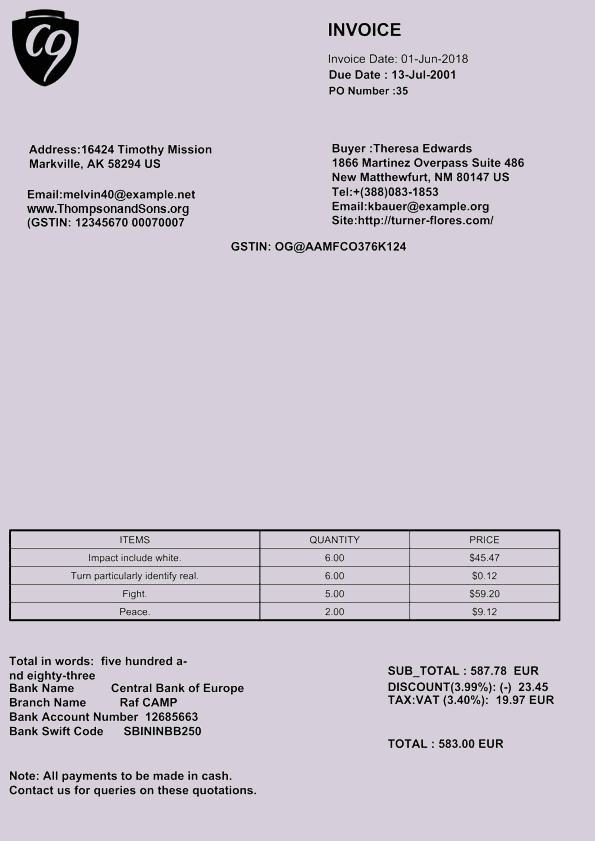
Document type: Invoice